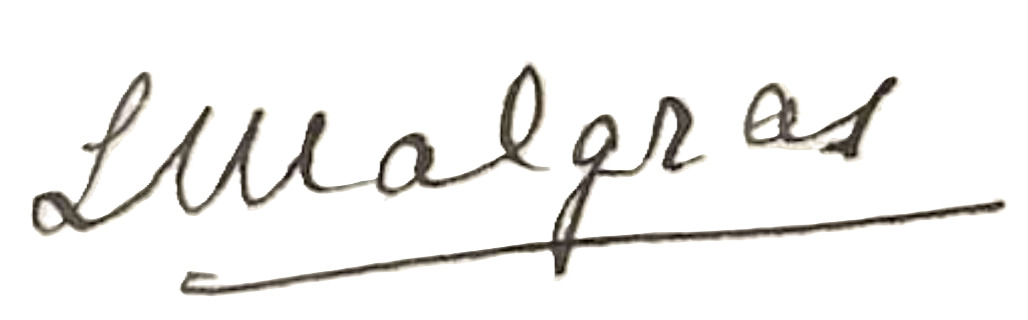
Signature of: rené d avril